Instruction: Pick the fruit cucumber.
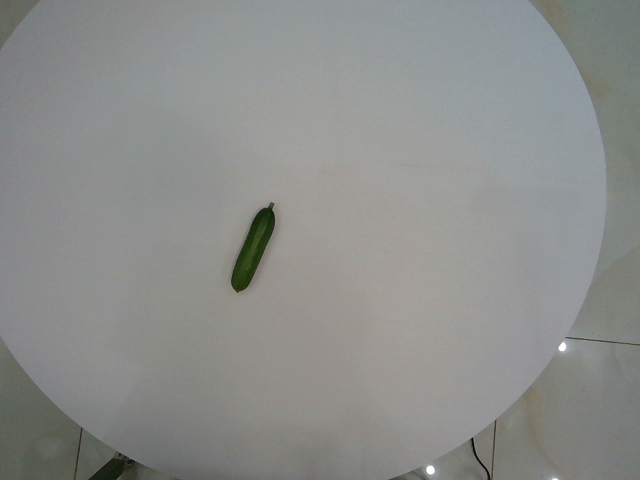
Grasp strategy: vertical